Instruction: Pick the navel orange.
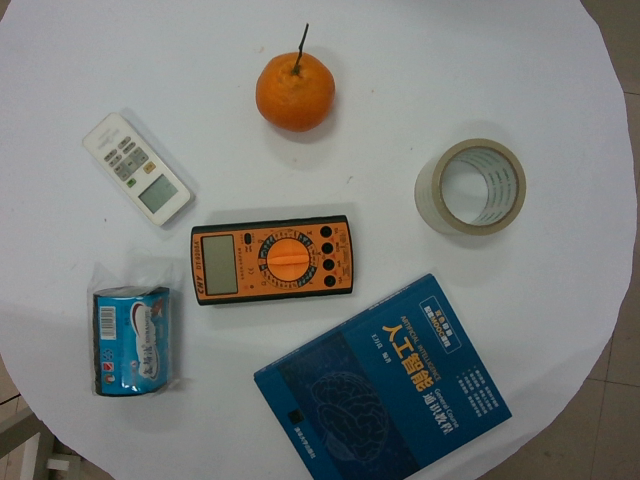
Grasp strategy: vertical